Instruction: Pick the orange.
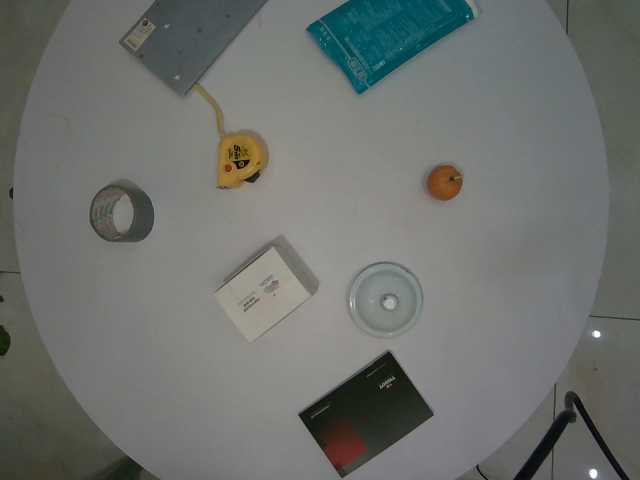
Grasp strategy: vertical